Question: What are the imaging findings?
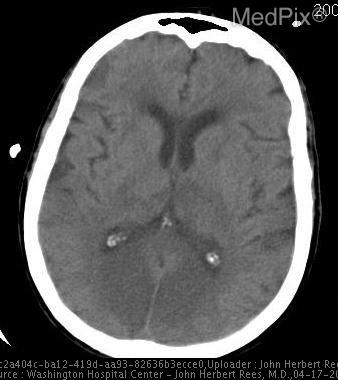
Answer: The imaging shows Bilateral occipital lesions of abnormal decreased attenuation Bilateral PCA territory infarcts. Notice the abnormal low attenuation in the medial portion of both hemispheres posteriorly (occipital lobes)..